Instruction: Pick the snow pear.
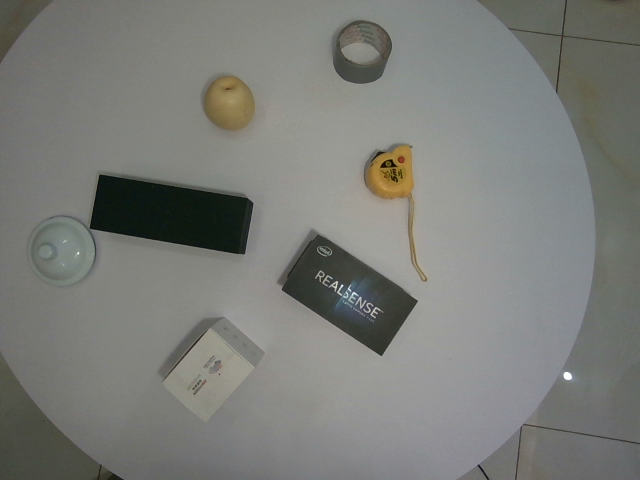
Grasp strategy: vertical